Question: What is the potential diagnosis?
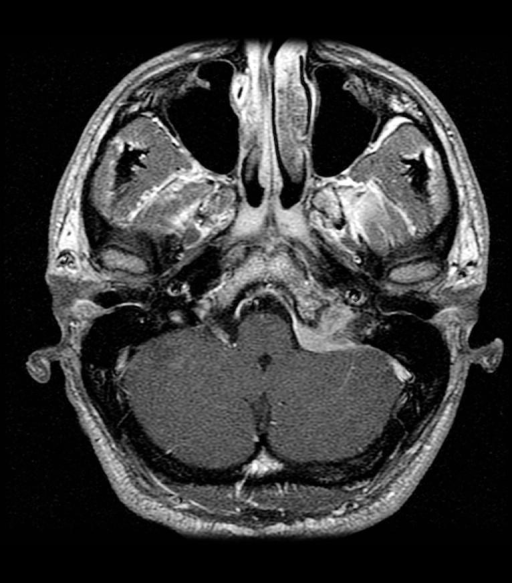
Answer: The possible diagnosis includes meningioma
nerve sheath tumor (schwannoma)
less likely:
paraganglioma
metastatic disease
lymphoma.